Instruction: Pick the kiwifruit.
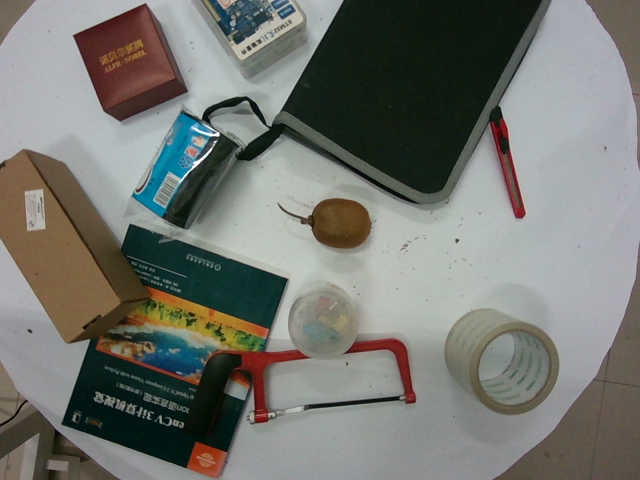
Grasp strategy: vertical